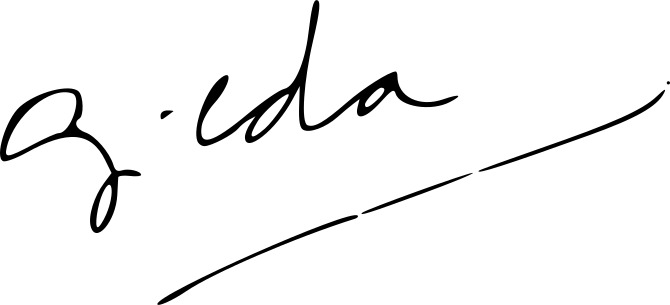
Signature of: gilda